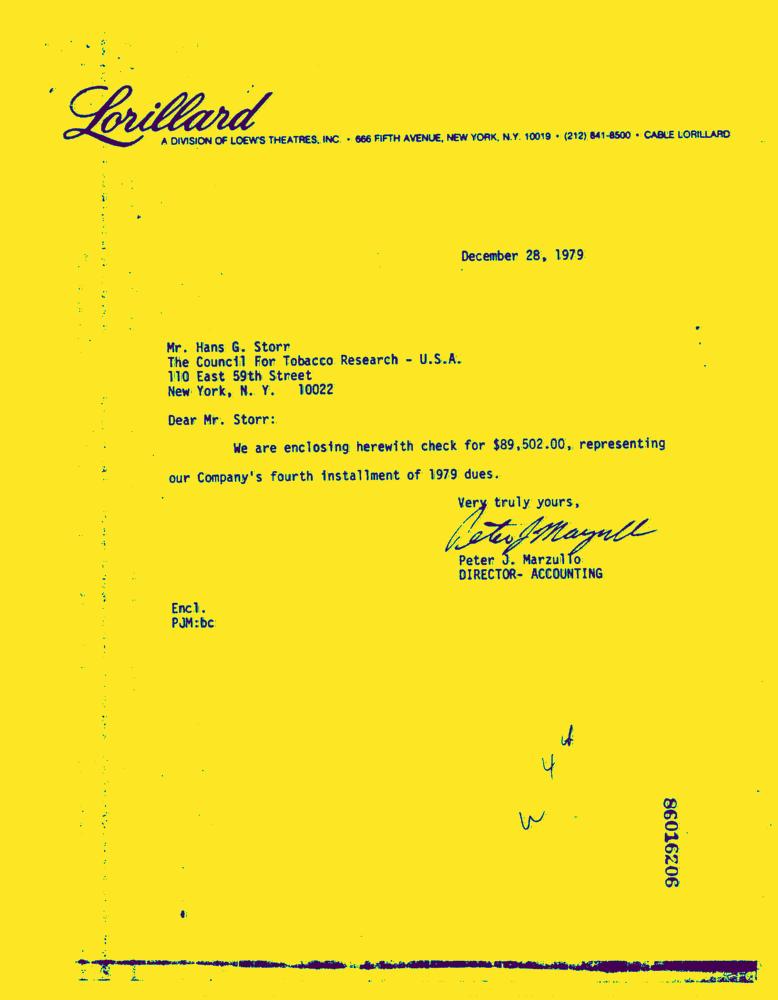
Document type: Letter-Doc